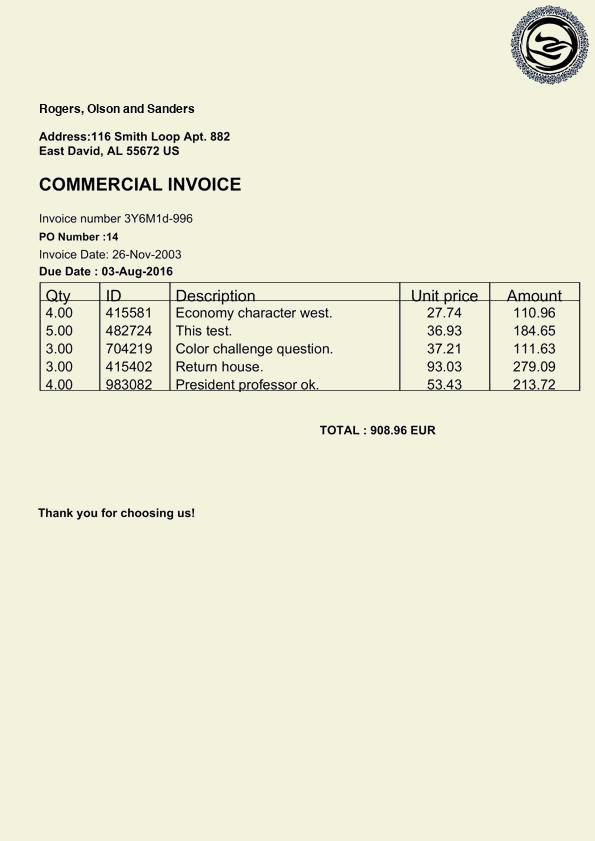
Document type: Invoice